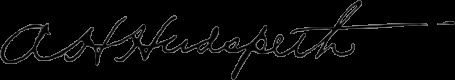
Signature of: andrew h hudspeth